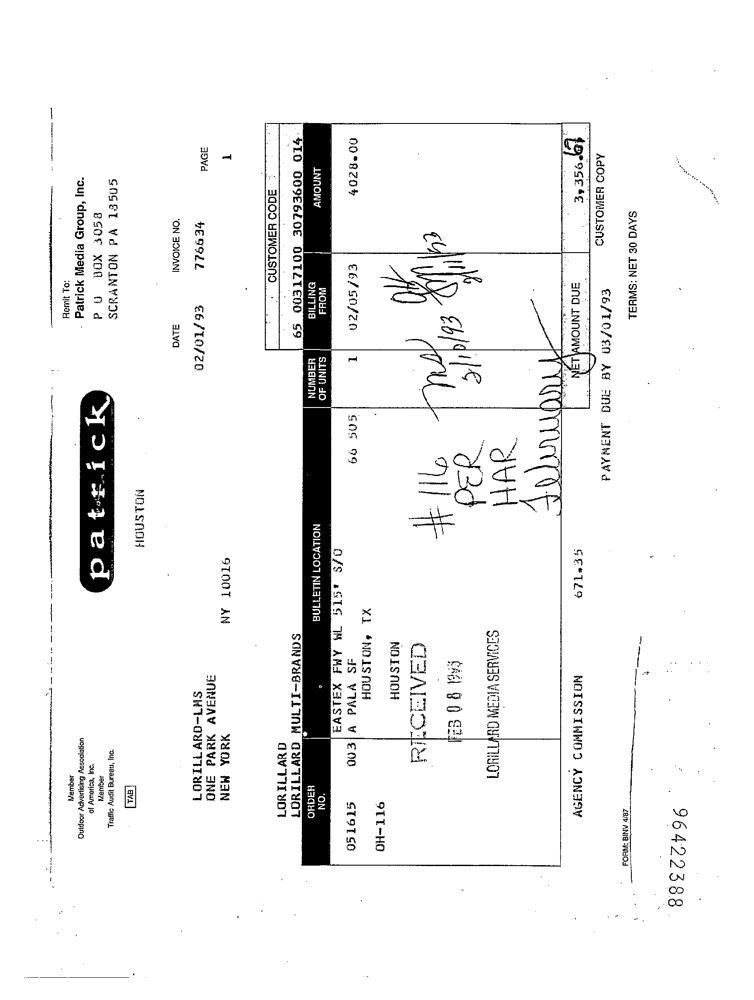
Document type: Invoice